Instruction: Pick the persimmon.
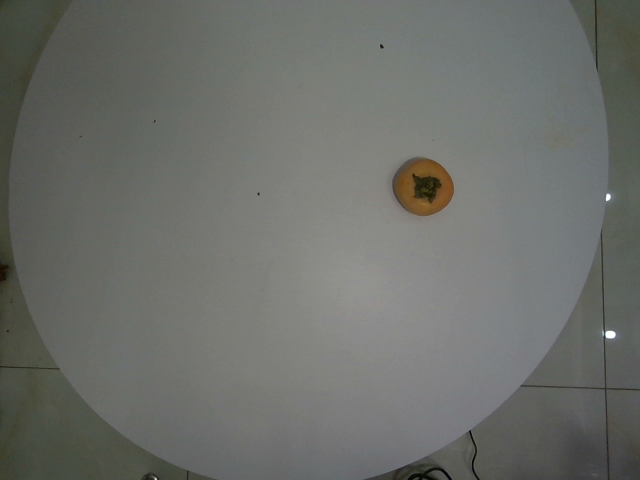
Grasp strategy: vertical